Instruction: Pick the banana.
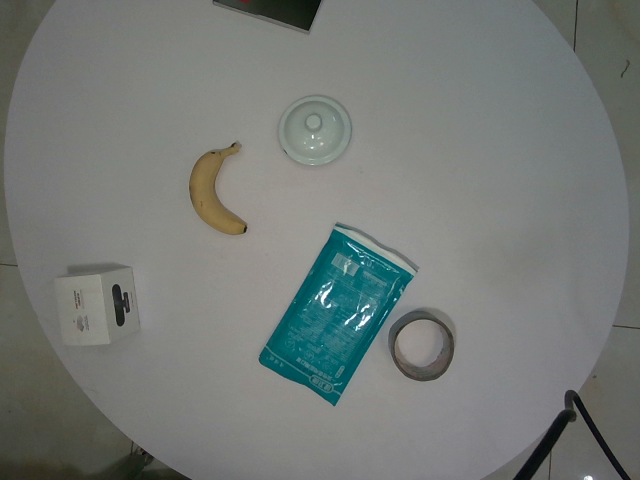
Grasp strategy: vertical